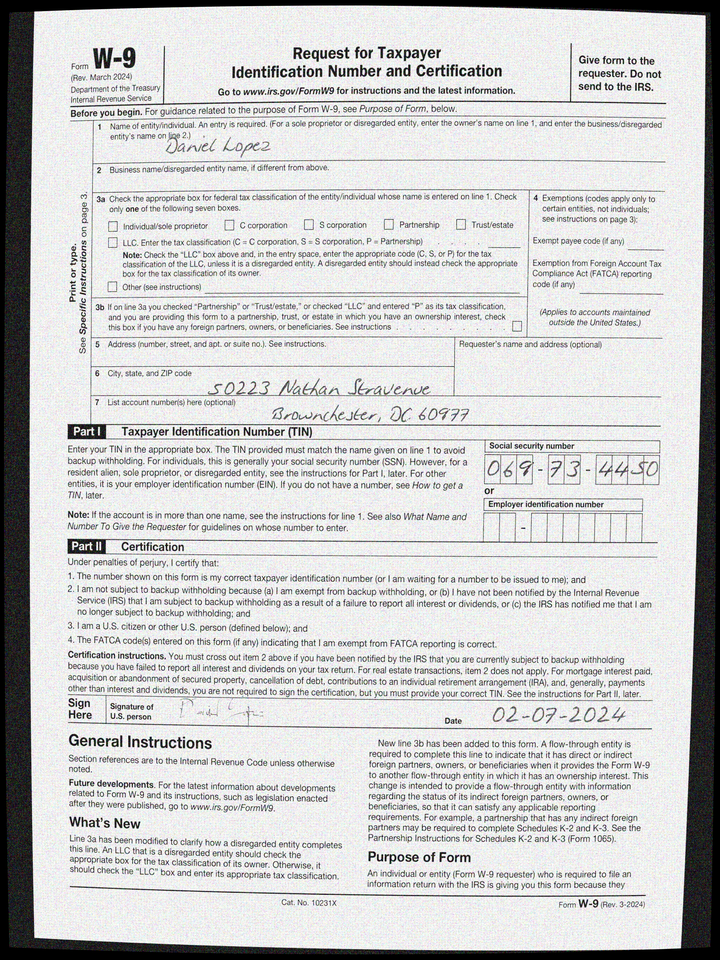
adr1: 50223 Nathan Stravenue
adr2: Brownchester, DC 60977
cbx: no
ssn: 069734450
enm: Daniel Lopez
sdt: 02-07-2024